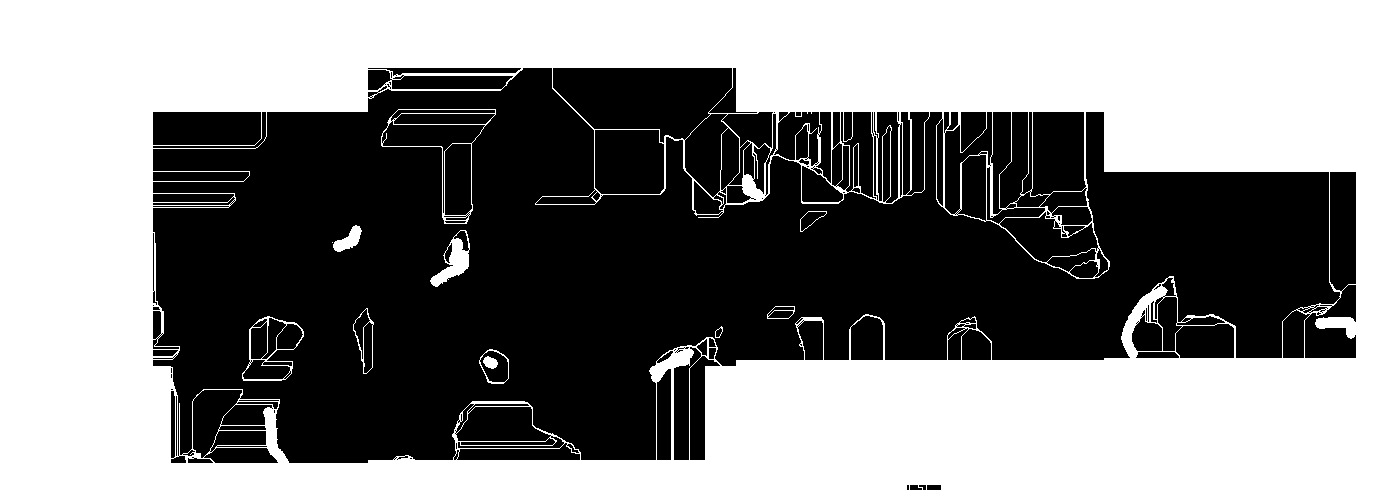
Signature of: a m kulʹkin